Patient: Male, age 77
A 77-year-old man was referred to our hospital for right pleural effusion lasting several months with unknown etiology. During follow-up at our hospital, we observed a nodule in the upper lobe of the right lung, showing high 2-deoxy-2-[18F] fluoro-D-glucose (FDG) uptake [Primary tumor standardized uptake value (SUV)max = 12.4] on positron emission tomography-computed tomography (PET-CT) (Figure 1). After excluding malignant pleural effusion via cytological testing, we diagnosed the patient with stage IA3 squamous cell lung carcinoma and performed combined resection of the right upper lobe and part of the middle and lower lobes via video-assisted thoracic surgery. The patient was a heavy smoker (60 packs/year), with a history of radiation-treated laryngeal cancer. He had complications of chronic obstructive pulmonary disease and angina, which were treated with coronary artery stenting.
Pleural fluid analysis at surgery showed the following: total protein, 4.8 g/dL; glucose, 85.6 mg/dL; carcinoembryonic antigen, 2.6 ng/mL; neutrophils, 2.0%; lymphocytes, 78.0%; monocytes, 12.0%; eosinophils, 0.0%; adenosine deaminase, 21.0 U/L; and lactate dehydrogenase (LDH), 140 U/L, with negative bacterial and acid-fast bacterial cultures.
Eight months postsurgery, he lost his appetite. A CT scan showed increased pleural effusion with pneumothorax and new centrilobular nodular shadows in contact with the pleura (Figure 2). This time, the acid-fast bacterial smear test was positive. We diagnosed him with NTM pleurisy after excluding tuberculosis via PCR. However, we could not correctly identify the species using conventional methods such as AccuProbe (Gen-Probe Inc., San Diego, CA, USA), COBAS AMPLICOR (Roche Diagnostic, Tokyo, Japan), and a DNA-DNA hybridization assay (Kyokuto Pharmaceutical Industrial, Tokyo, Japan), although the growth and appearance of the colonies suggested M. fortuitum, a low-virulence organism. Table 1 shows the susceptibility results for this strain. We tried treating the pleurisy by drainage and single antibiotics, levofloxacin, and imipenem/cilastatin at the time of exacerbation. However, we could not control the effusion, and the patient died of aspiration pneumonia and CO2 narcosis.
Later, whole-genome sequencing revealed that his pleural effusion culture isolate was M. mageritense. The sequencing was performed following the method described before using the NovaSeq 6000 platform (Illumina, San Diego, CA, USA). We used mlstverse software for accessory-genome multilocus sequence type analysis and found only one profile matching M. mageritense with a score of 0.998 (Table 2).
Keywords: mycolicibacterium mageritense, immunocompetent, nontuberculous mycobacteria, pleural effusion, rapidly growing mycobacteria
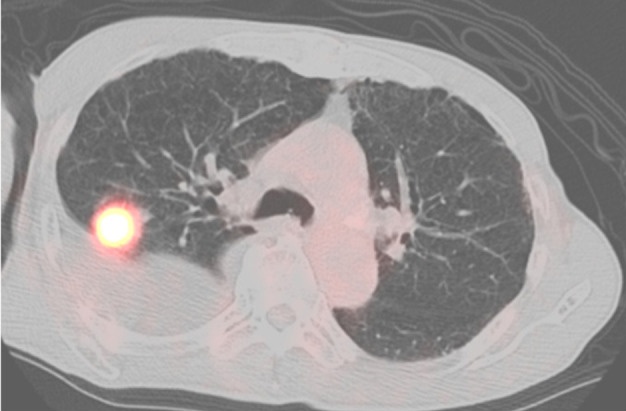
Image caption: PET-CT scan showing no FDG uptake in the pleura.